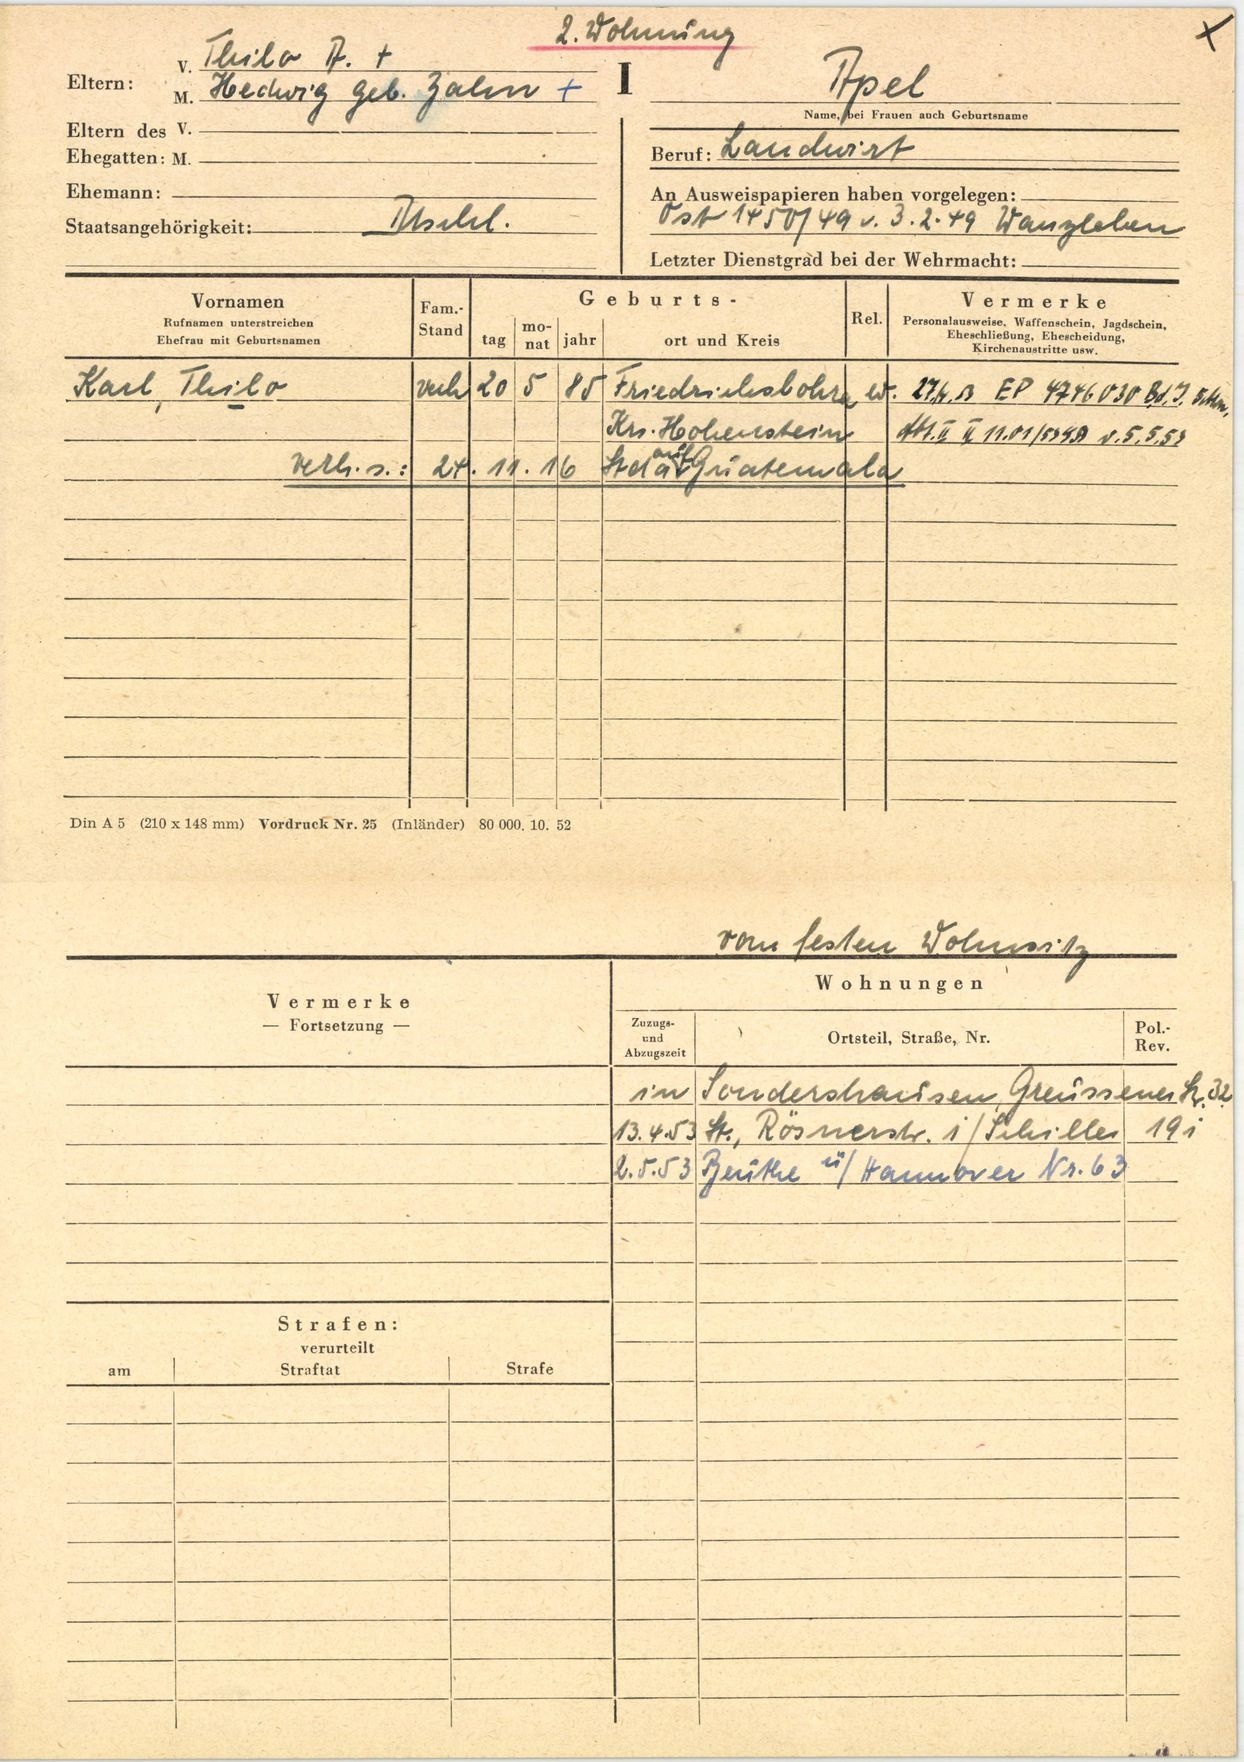
Apel